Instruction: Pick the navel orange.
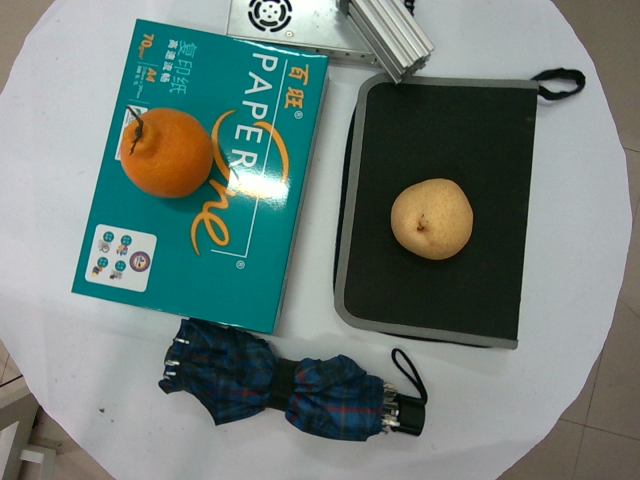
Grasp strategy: vertical